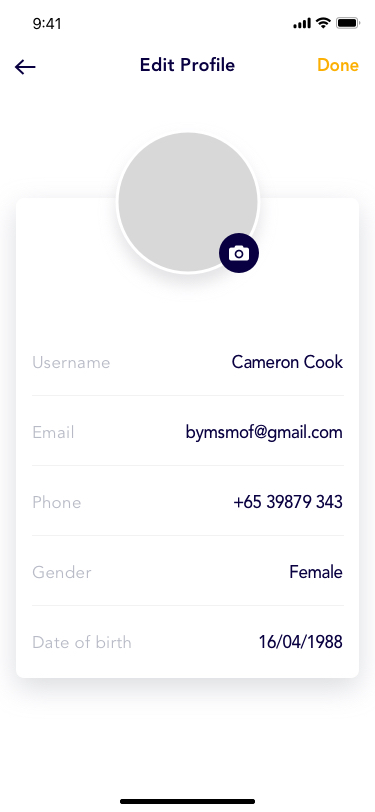
Text in this UI design:
Username
Email
Phone
Gender
Date of birth
Cameron Cook
bymsmof@gmail.com
+65 39879 343
Female
16/04/1988
Edit Profile
Done